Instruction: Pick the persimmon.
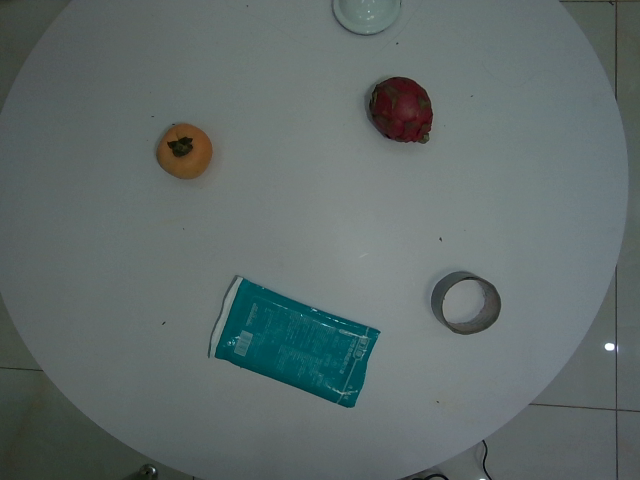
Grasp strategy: vertical